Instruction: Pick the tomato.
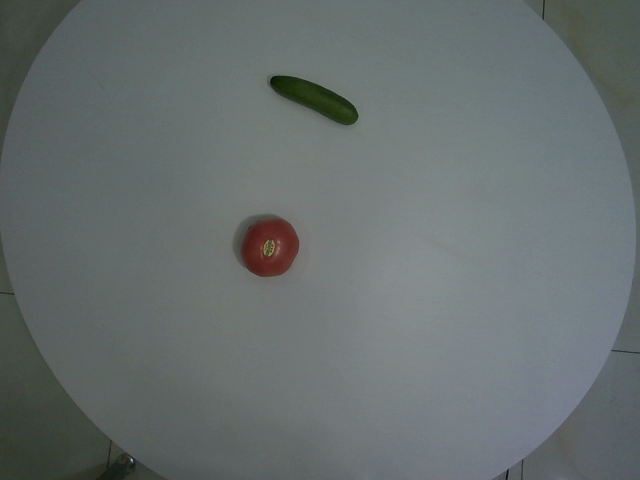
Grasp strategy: vertical